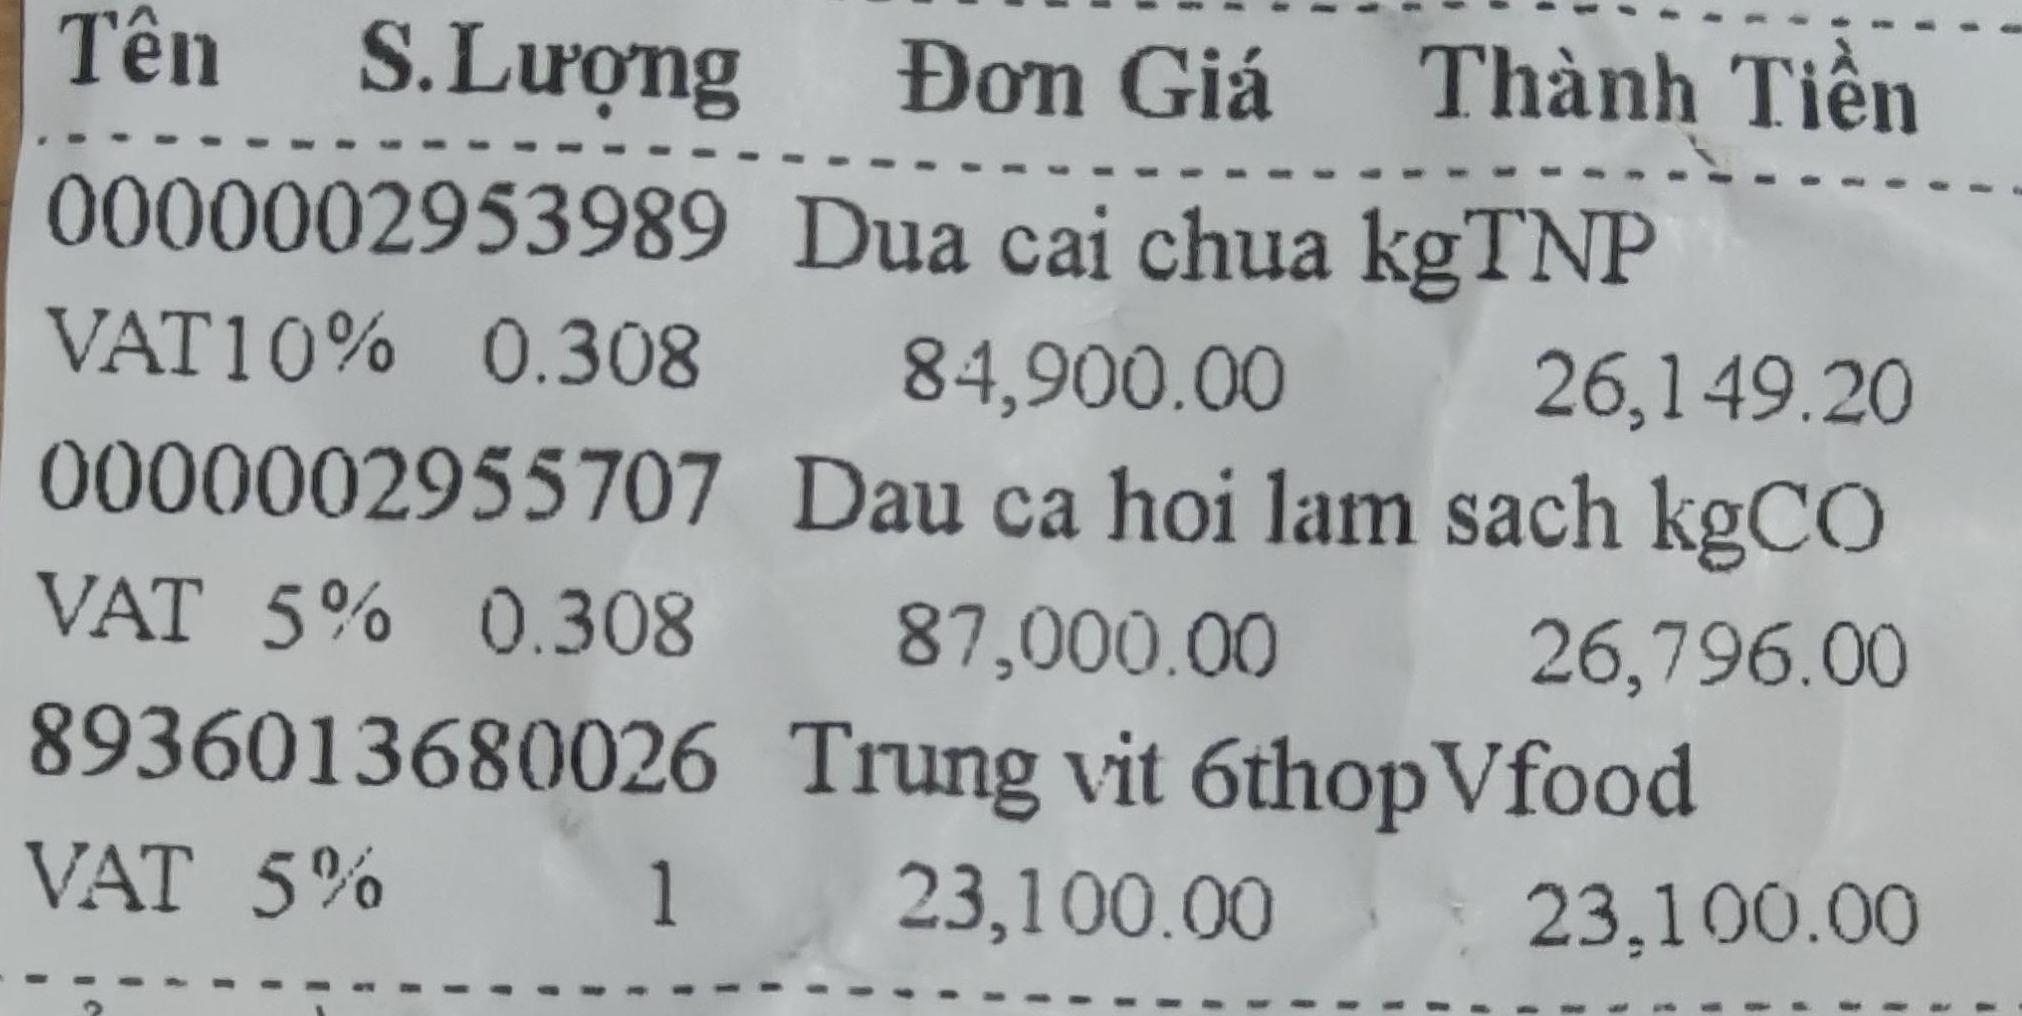
<table>
<tr>
<th>Tên</th>
<th>S.Lượng</th>
<th>Đơn Giá</th>
<th>Thành Tiền</th>
</tr>
<tr>
<td>0000002953989 Dua cai chua kgTNP</br>VAT10%</td>
<td>0.308</td>
<td>84,900.00</td>
<td>26,149.20</td>
</tr>
<tr>
<td>0000002955707 Dau ca hoi lam sach kgCO</br>VAT 5%</td>
<td>0.308</td>
<td>87,000.00</td>
<td>26,796.00</td>
</tr>
<tr>
<td>8936013680026 Trung vit 6thopVfood</br>VAT 5%</td>
<td>1</td>
<td>23,100.00</td>
<td>23,100.00</td>
</tr>
</tr>
</table>